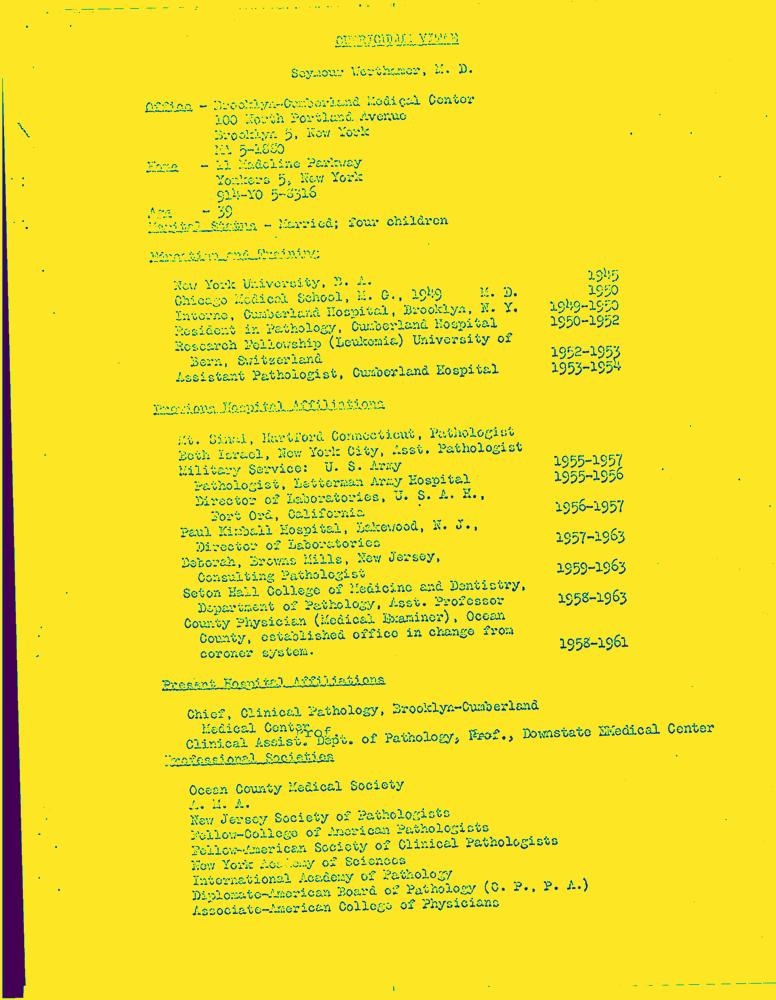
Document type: Resume-Doc